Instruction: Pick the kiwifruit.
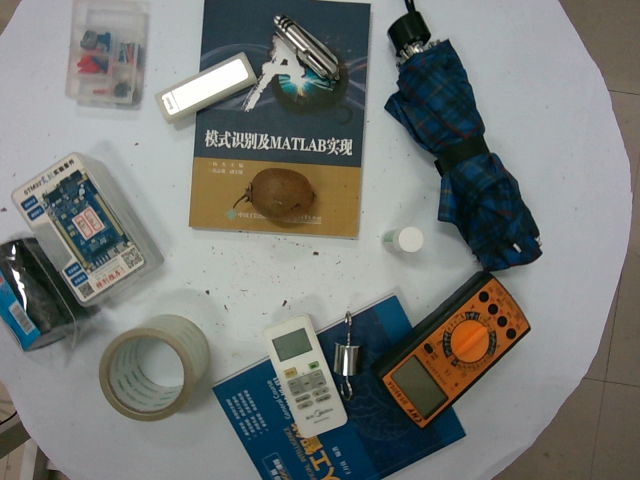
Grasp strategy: vertical